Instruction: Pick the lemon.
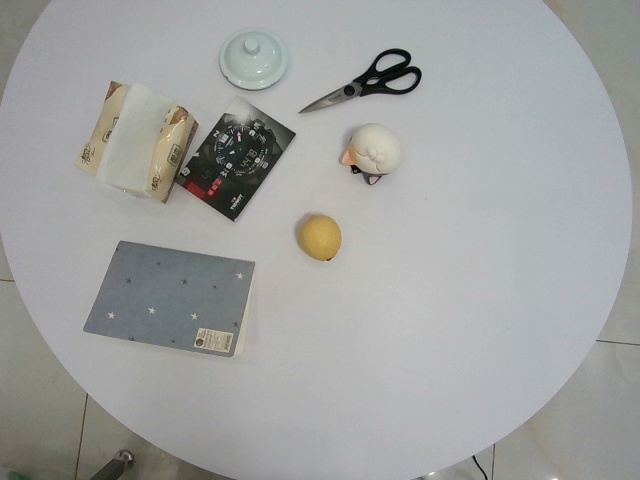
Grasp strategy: vertical